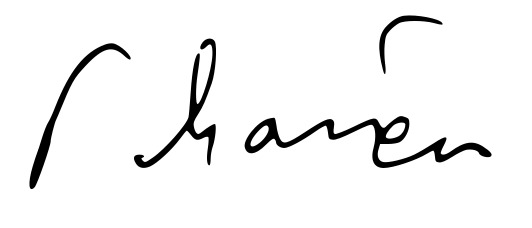
Signature of: georgios mavros